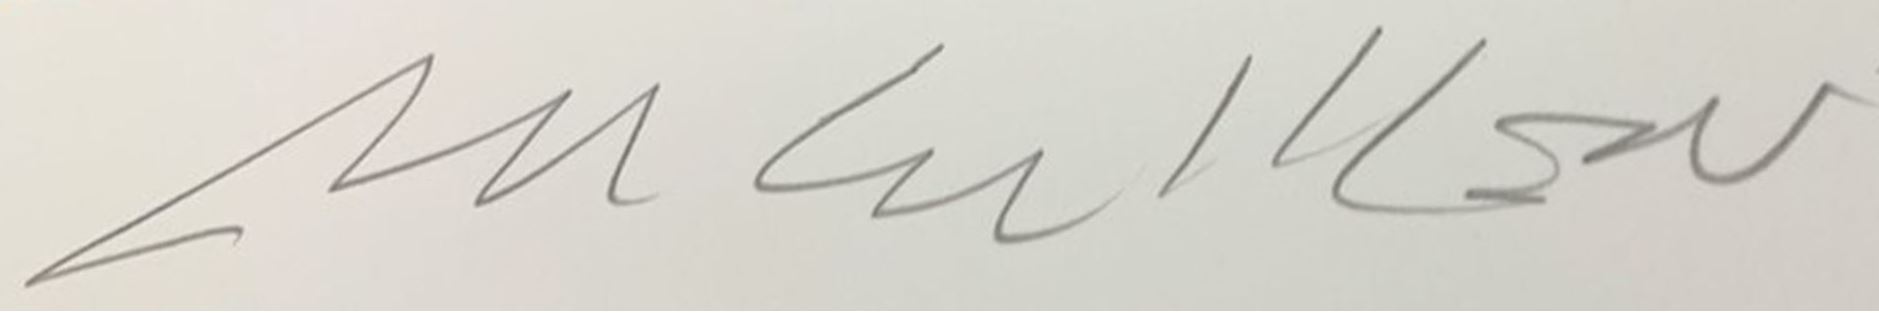
Signature of: adam cullen